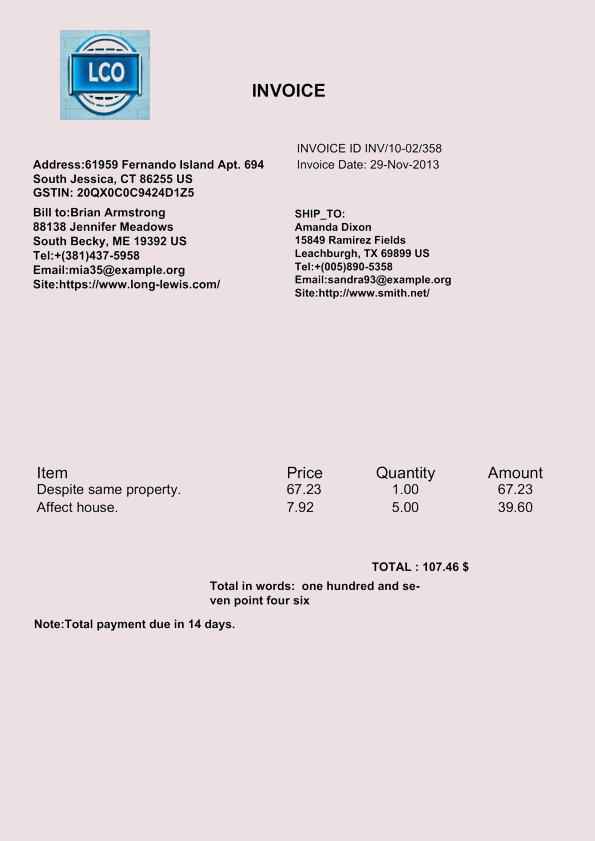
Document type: Invoice